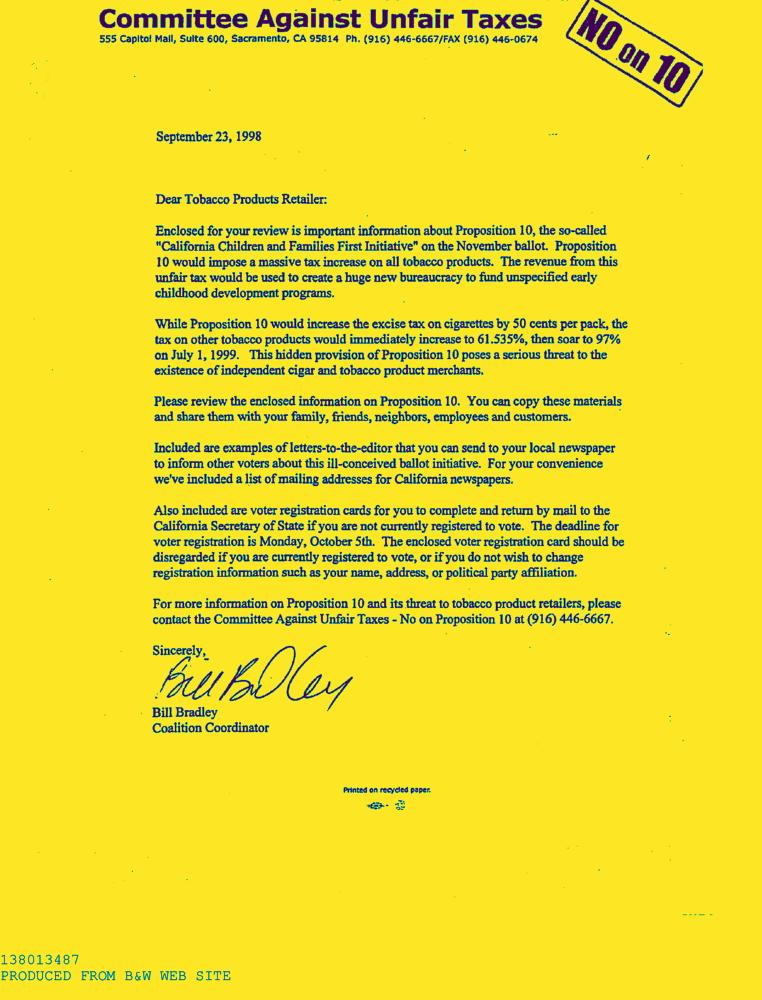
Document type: Letter-Doc